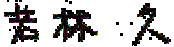
Signature of: hisashi wakabayashi